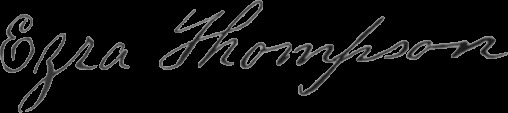
Signature of: ezra thompson